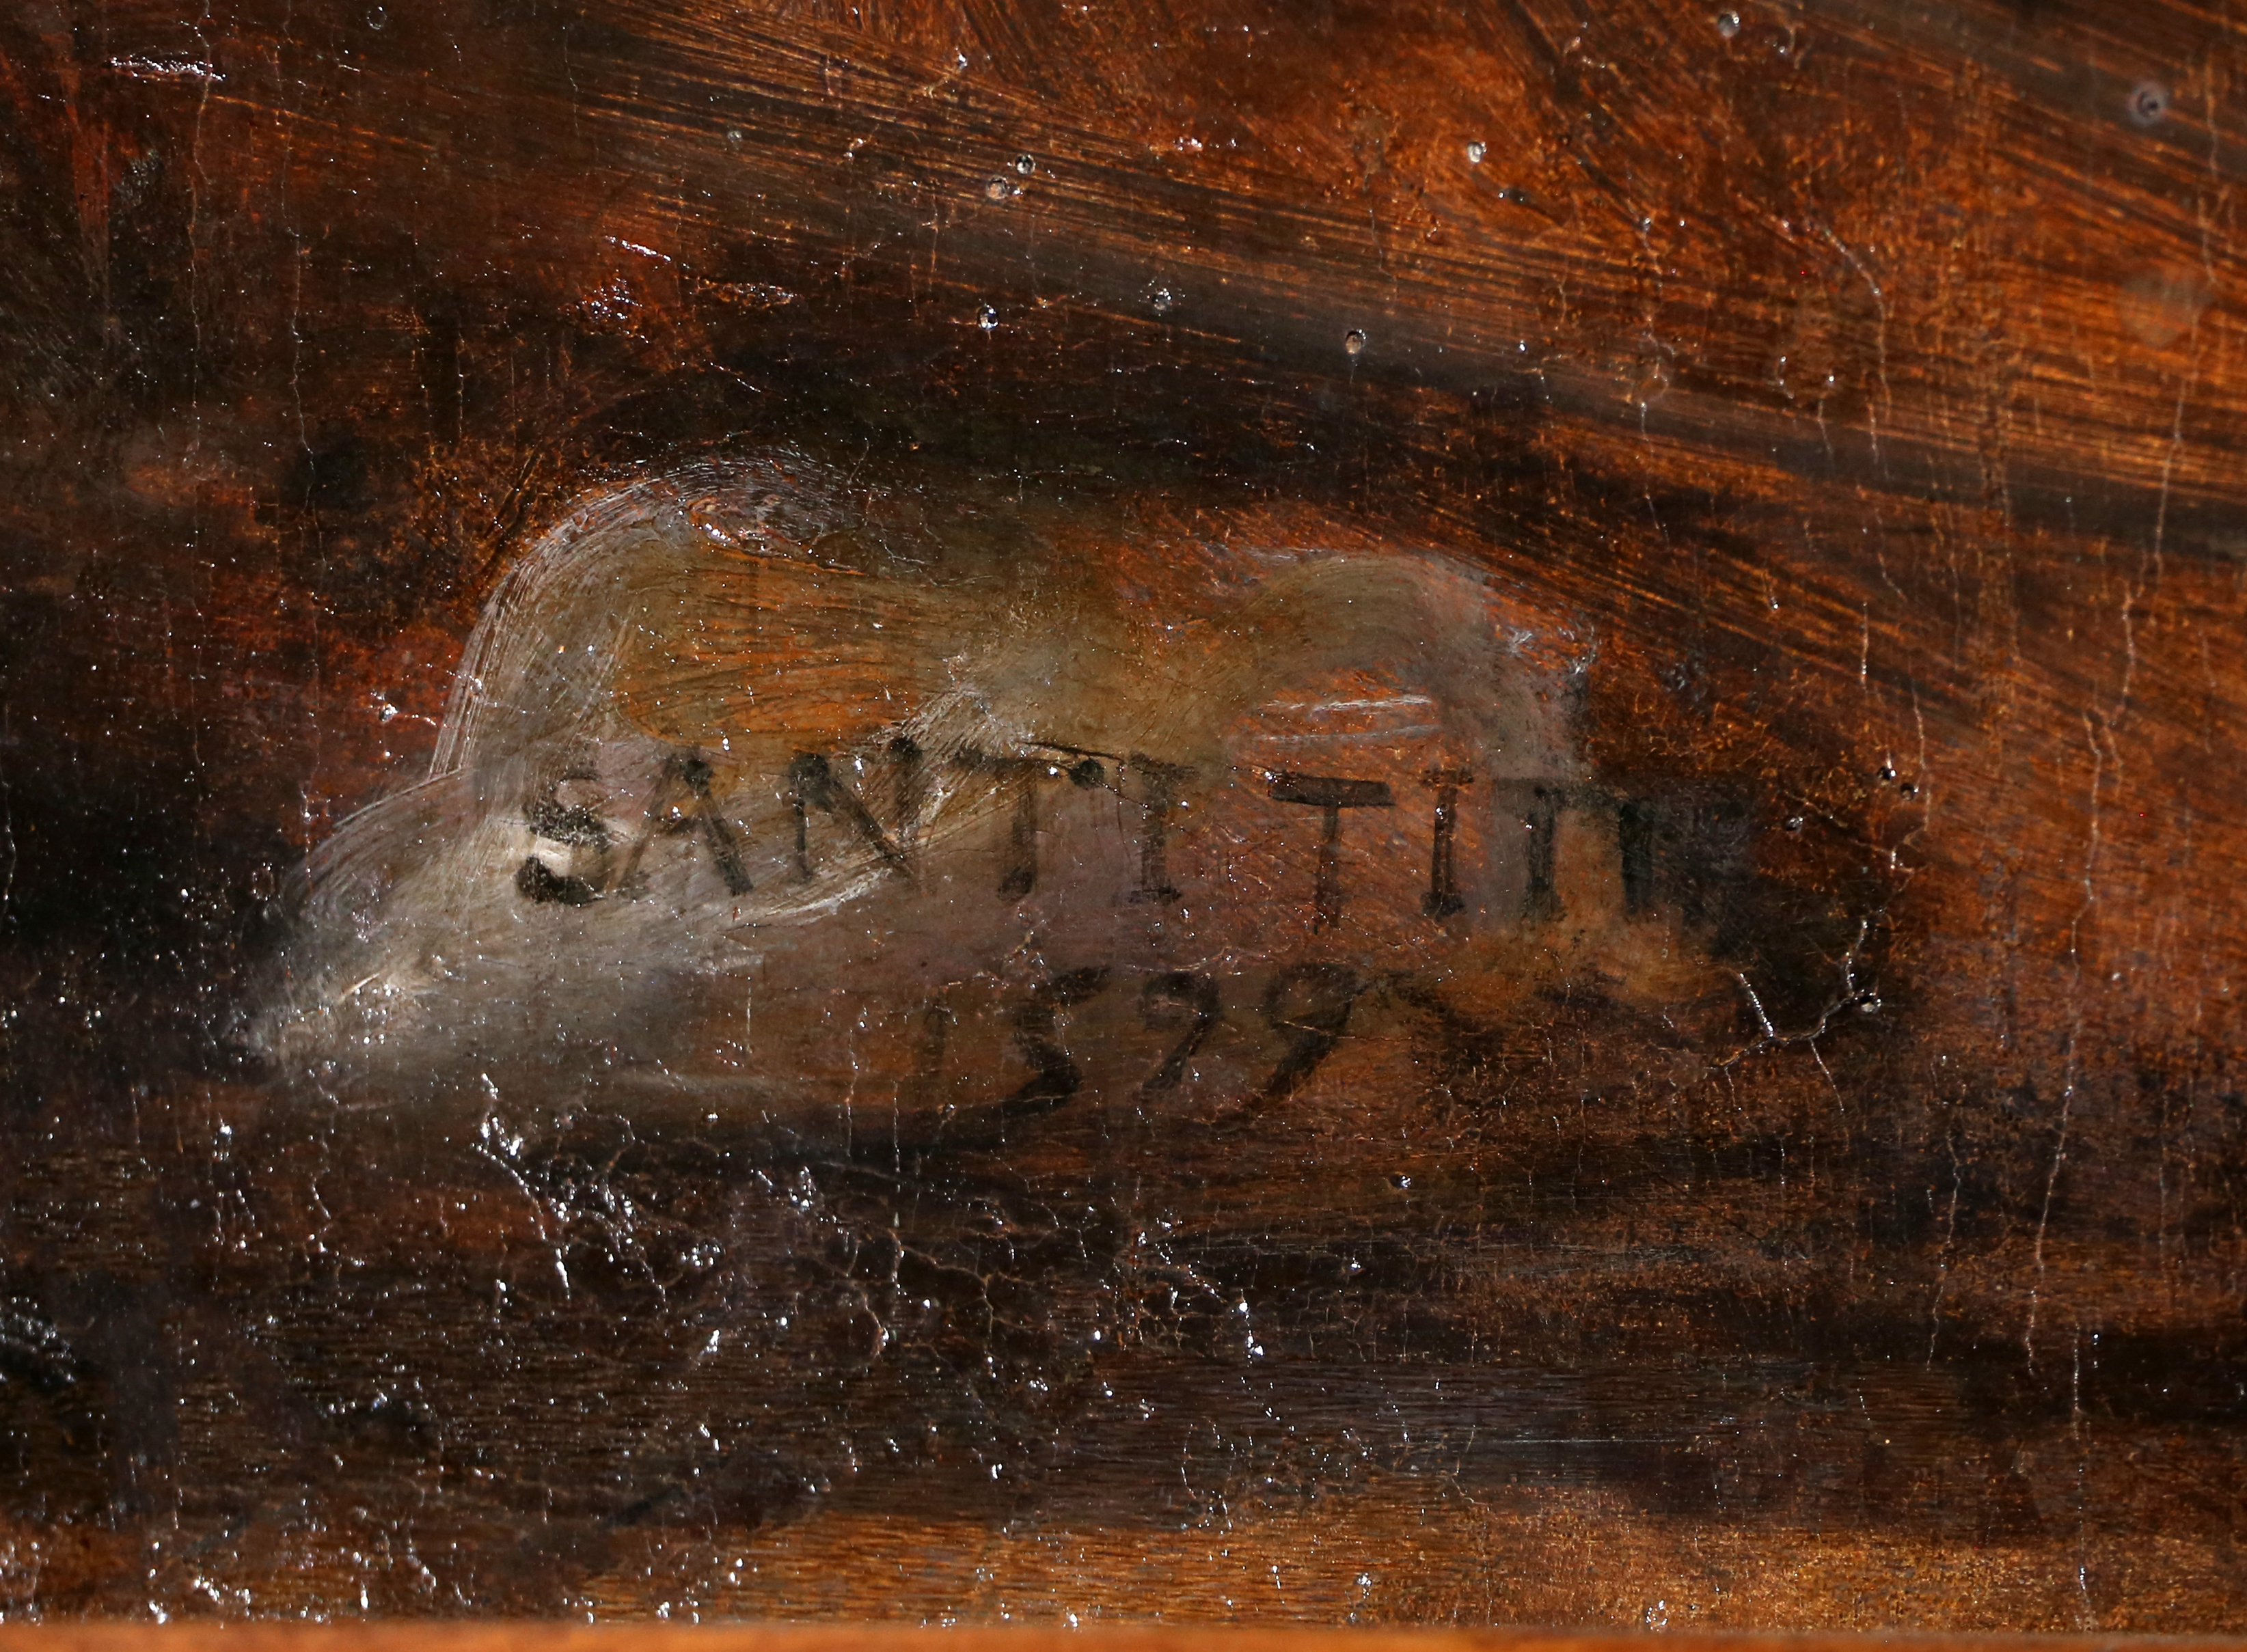
Signature of: santi di tito